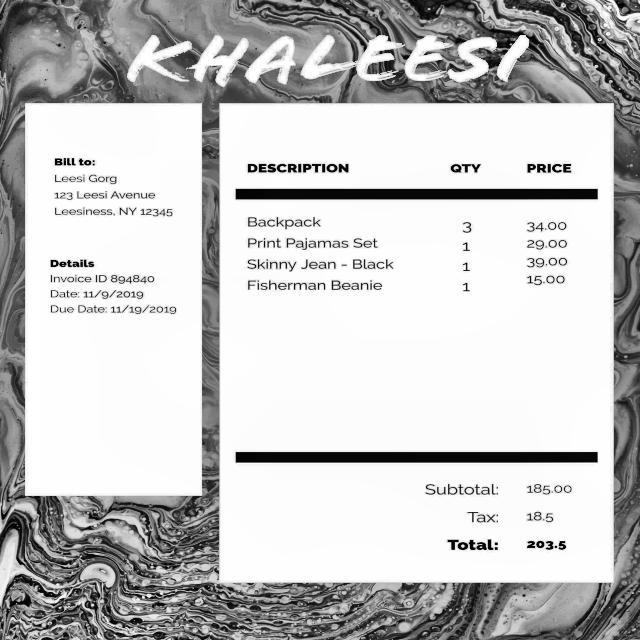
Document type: Invoice